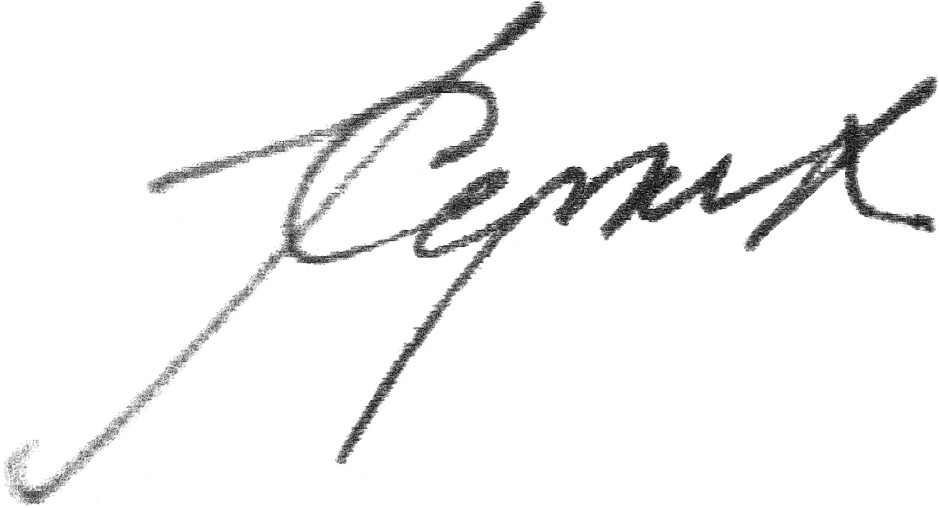
Signature of: roman serykh